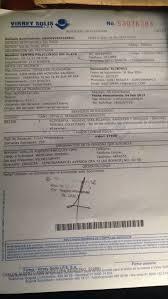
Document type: Invoice